Question: Talk about the condition:
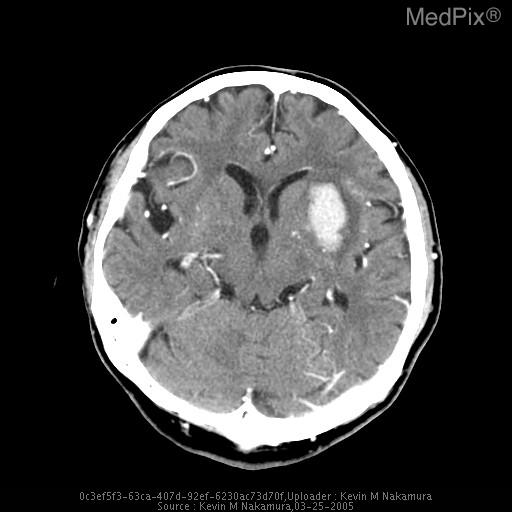
Answer: The disease is discussed as: The history of a sudden onset unilateral motor and.or sensory changes in a patient are strongly suggestive of stroke, which can be generally classified as either ischemic or hemorrhagic.  Although this patient had no known history of hypertension, her CT and MRI both demonstrate evidence of chronic small vessel ischemia secondary to longstanding hypertension.  The differential diagnosis for a hemorrhagic lesion in the putamen/posterior capsule includes lacunar infarct, hypertensive hemorrhage, vascular malformation, and neoplasm.

Lacunar infarcts represent 15-20% of all strokes, and appear as small cavitary lesions in subcortical regions.  They result from the thrombosis of a small penetrating artery, often as a result of a chronic hypertensive change known as lipohyalinosis.  Characteristic locations for lacunar infarcts include the following:  putamen (37%), pons (16%), thalamus (14%), caudate (10%), and internal capsule (10%).  Posterior limb lacunes are the most important clinically because of their potential for severe motor and sensory deficits.  Anterior limb lacunes are often clincally silent.
These "perforating" arteries (lenticulostriate aa., thalamogeniculate aa., and anterior choroidal branch of ICA) are common sites for both lacunar infarcts and hypertensive hemorrhage, and both types of lesions can result from a process known as lipohyalinosis.  This is the impregnation of hyaline-lipid material into the walls of small arteries in the setting of hypertension combined with atherosclerosis.  Lipohyalinosis predisposes the artery to thrombosis and may also weaken the vessel wall, resulting in small dissecting "Charcot-Bouchard" aneurysms.

Hypertensive hemorrhages are slightly less common than lacunar infarcts, representing 10-15% of all strokes.  Two-thirds of hypertensive hemorrhages occur in the putamen, but most cases occur in the presence of systolic blood pressures much higher than 170.  Active bleeding usually lasts less than one hour, while edema progresses over the next few days.  Complications of hypertensive hemorrhage include brain herniation and hydrocephalus.